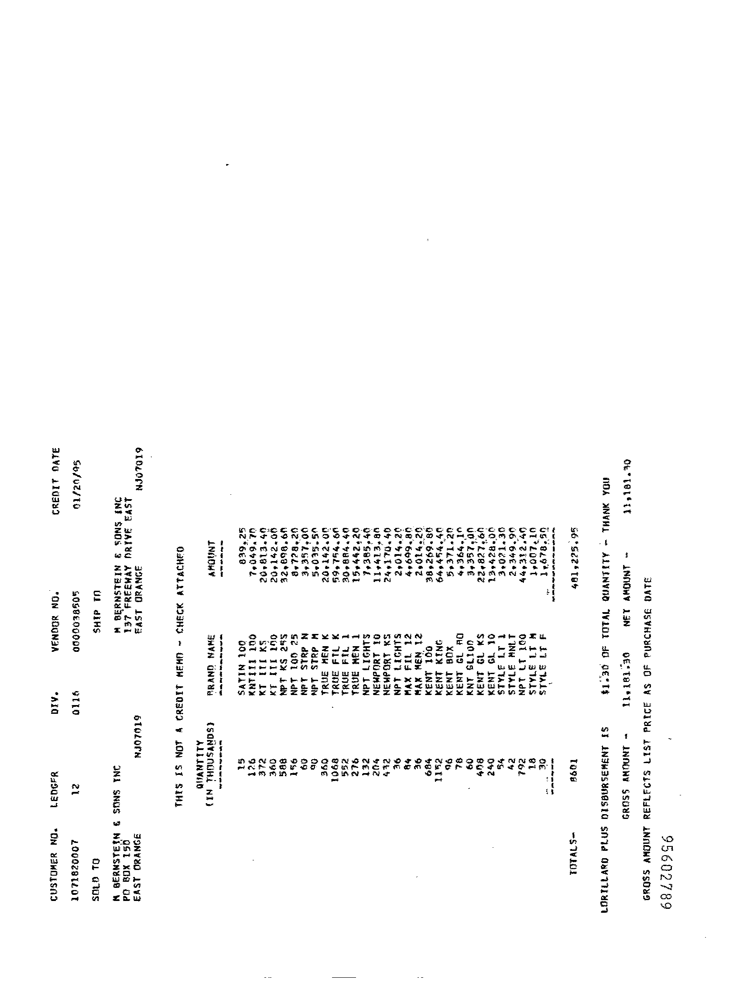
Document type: Invoice